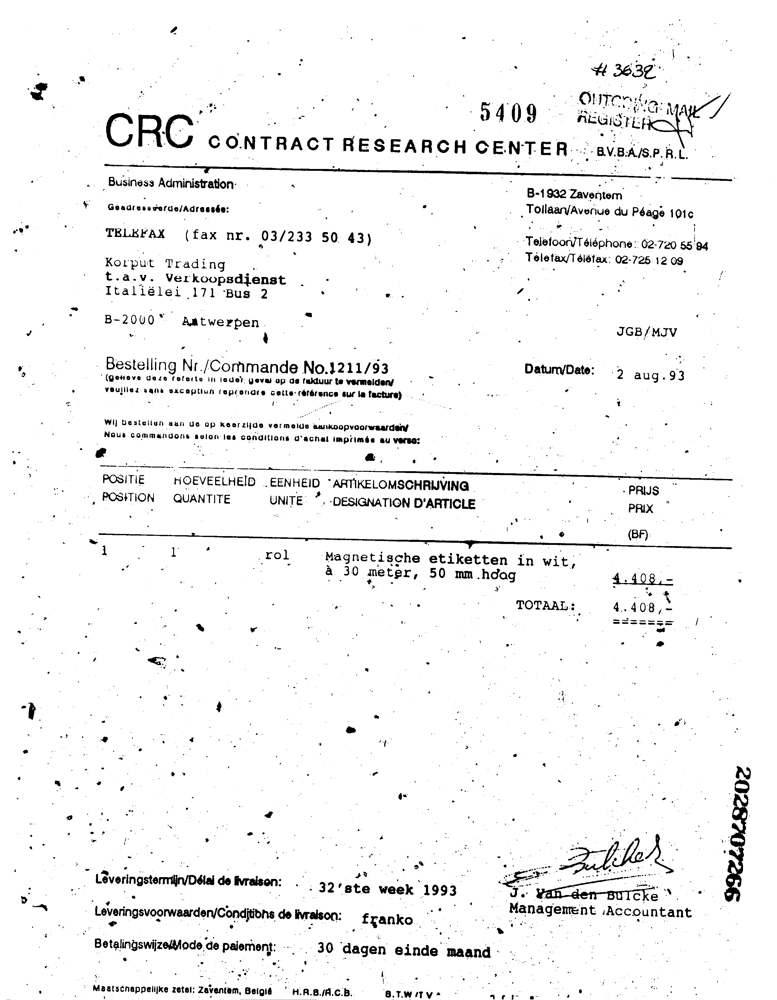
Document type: Invoice